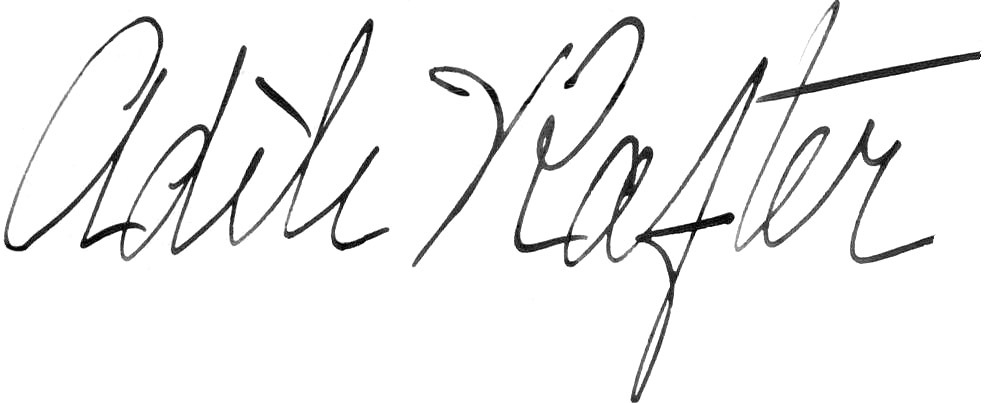
Signature of: adele rafter